Question: What is the filing due date as per the document?
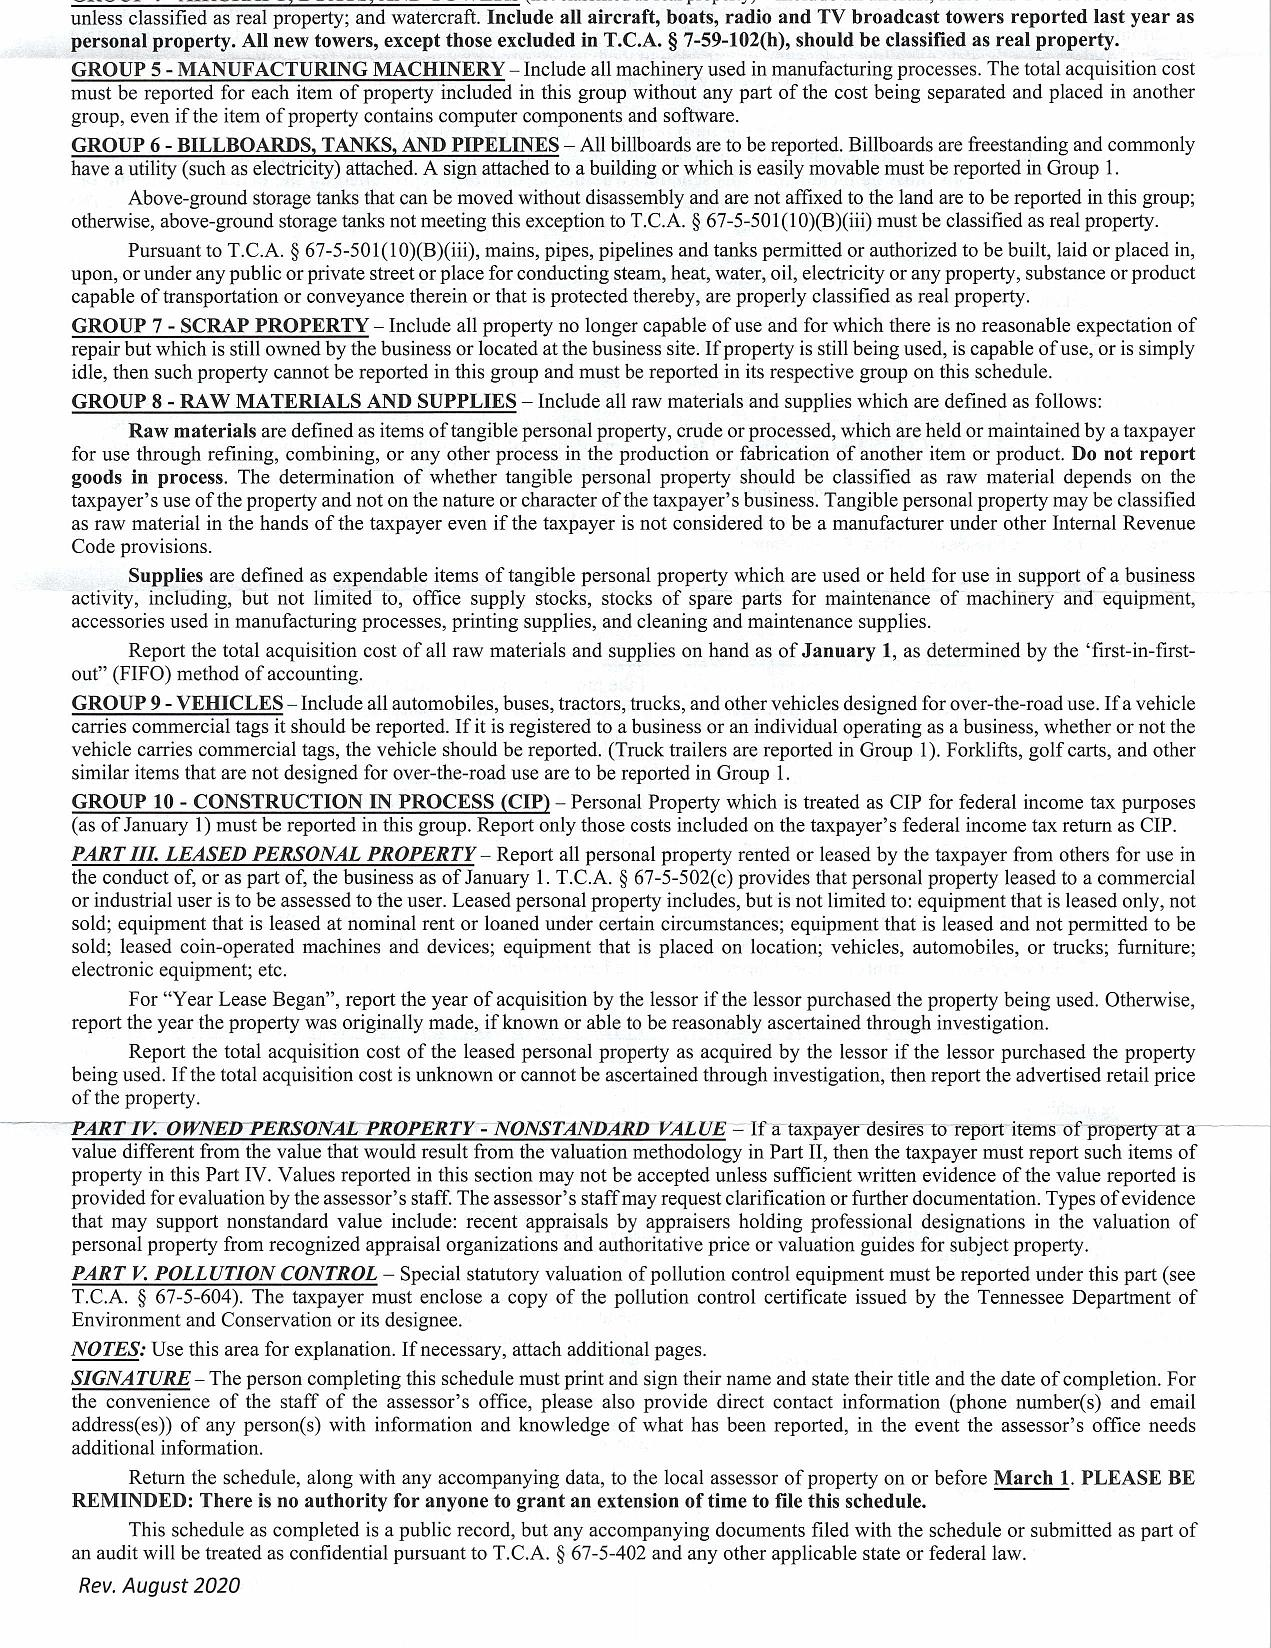
Answer: "1-Mar"